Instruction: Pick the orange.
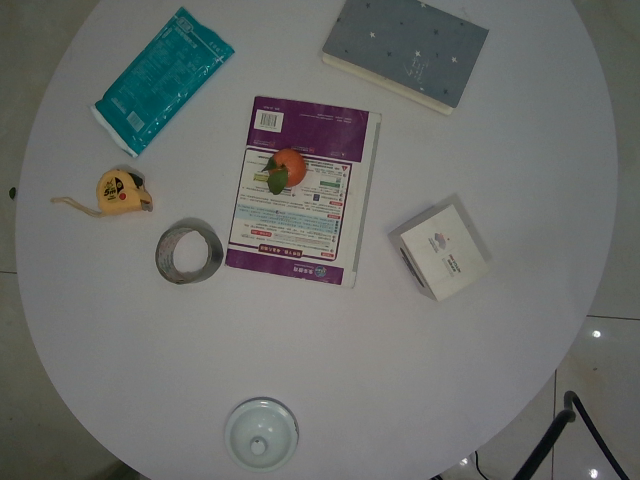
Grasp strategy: vertical